Question: How is the history relevant to the case?
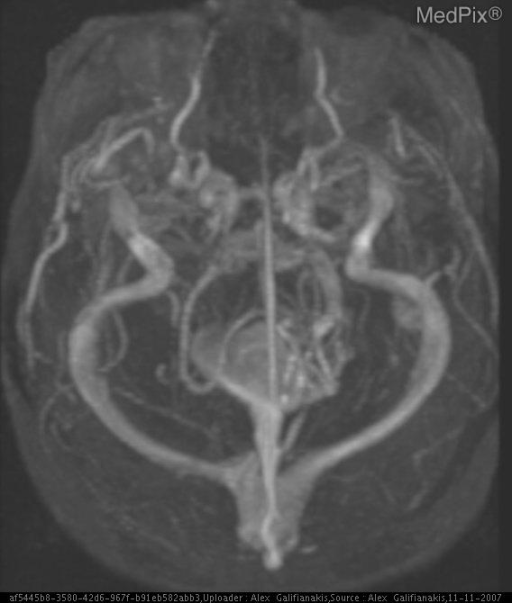
Answer: The patient's history of 8 yo girl for follow-up of after embolization of Vein of Galen Aneurysm with Onyx.  A Chest X-ray was ordered to confirm endotracheal tube placement following an uneventful post-operative course. is key in understanding the case.